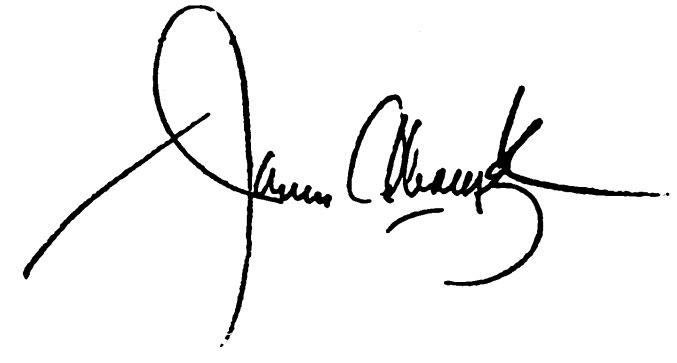
Signature of: james abourezk